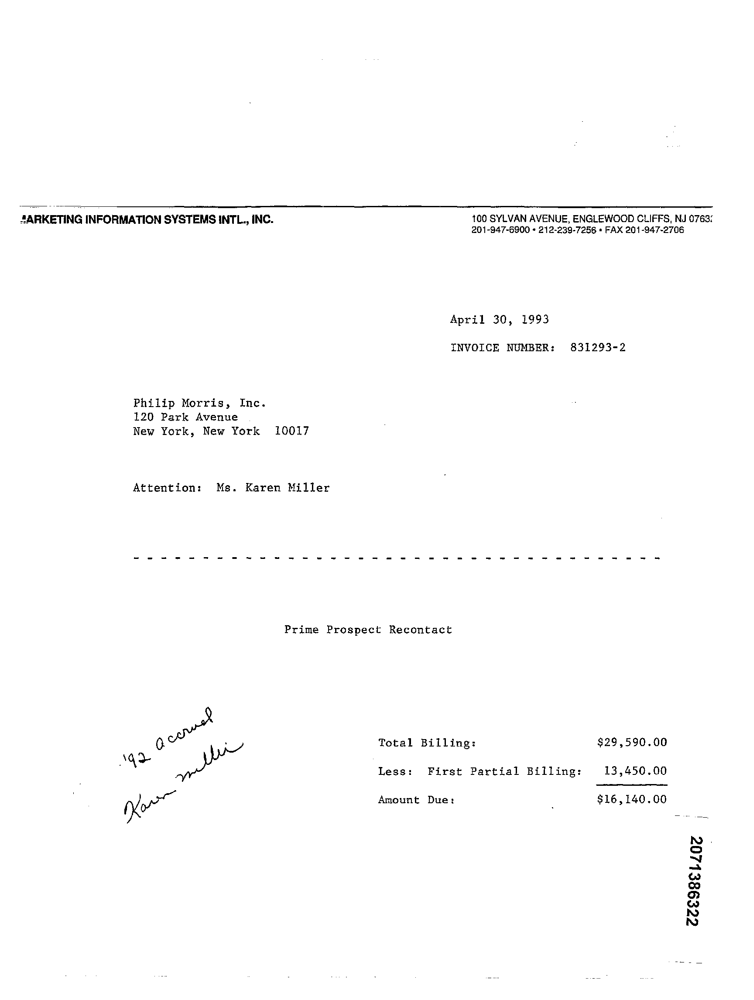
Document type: Invoice